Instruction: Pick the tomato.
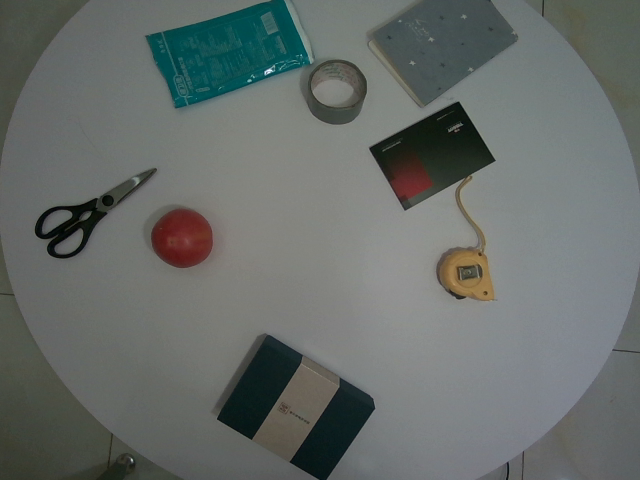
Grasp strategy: vertical